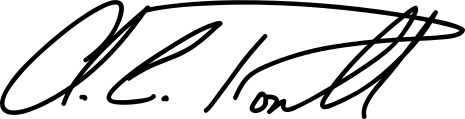
Signature of: colin powell